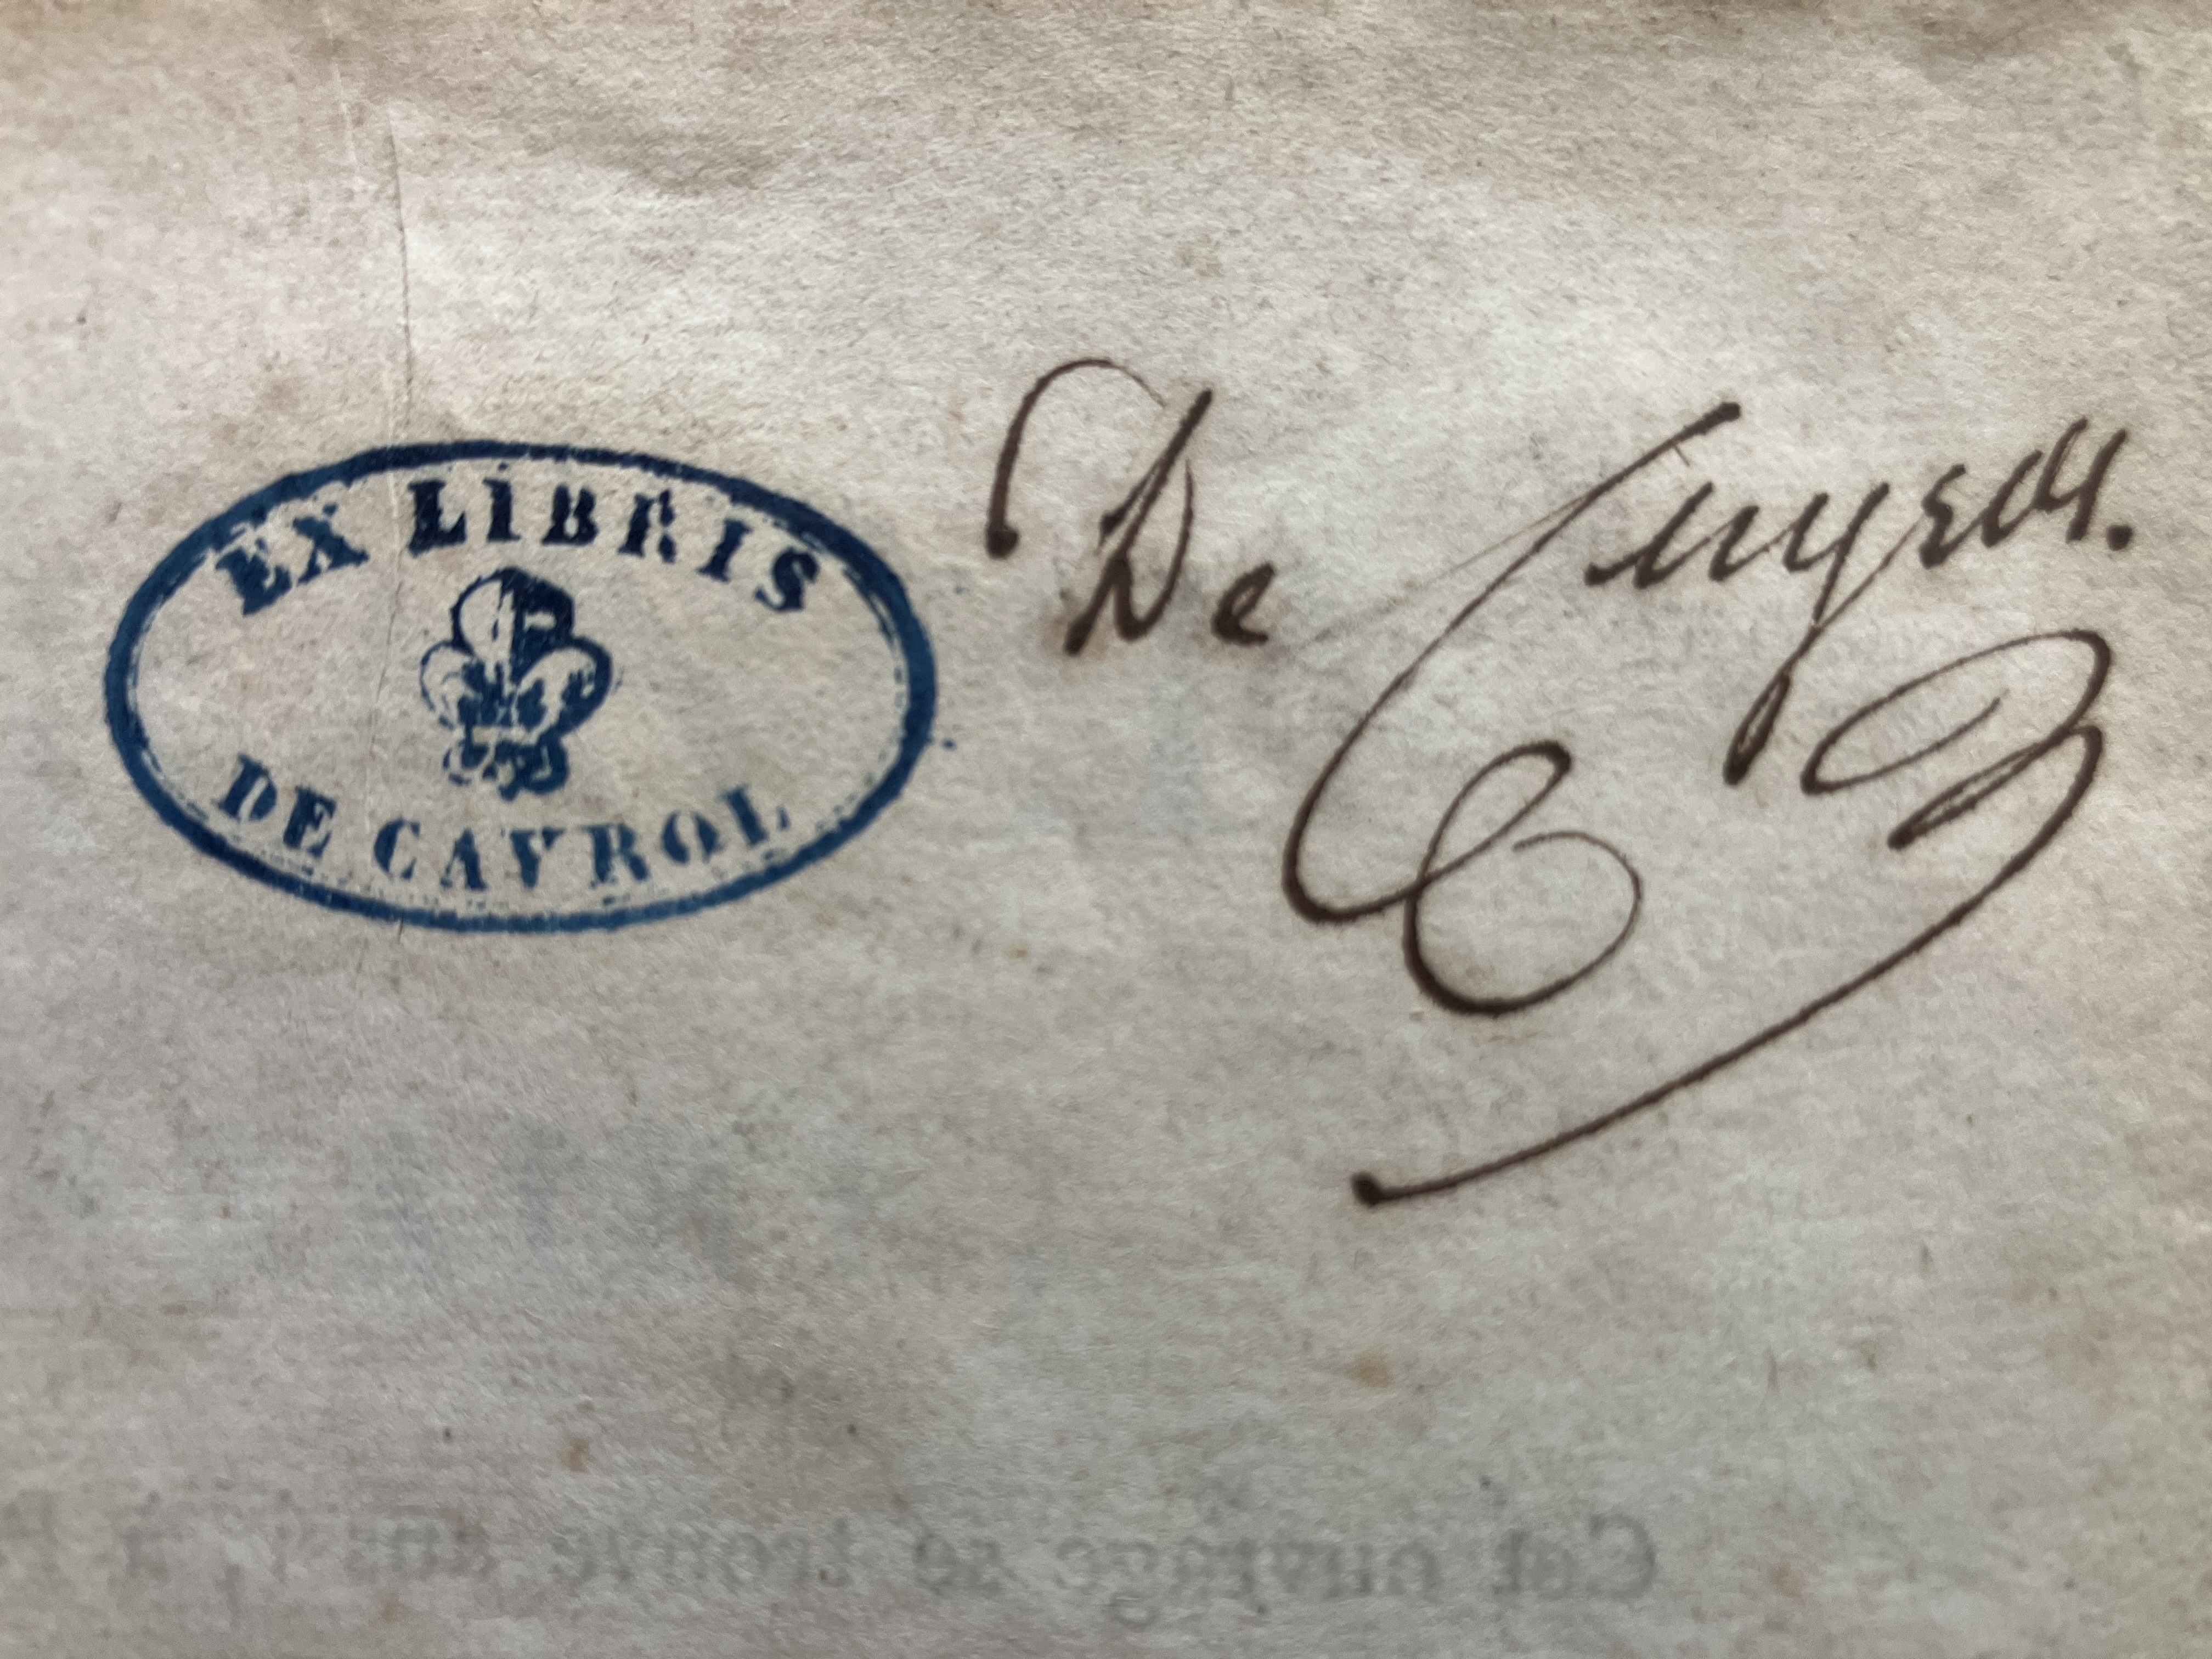
Signature of: louis nicolas jean joachim de cayrol